Question: What jurisdiction, city, or county is the document associated with?
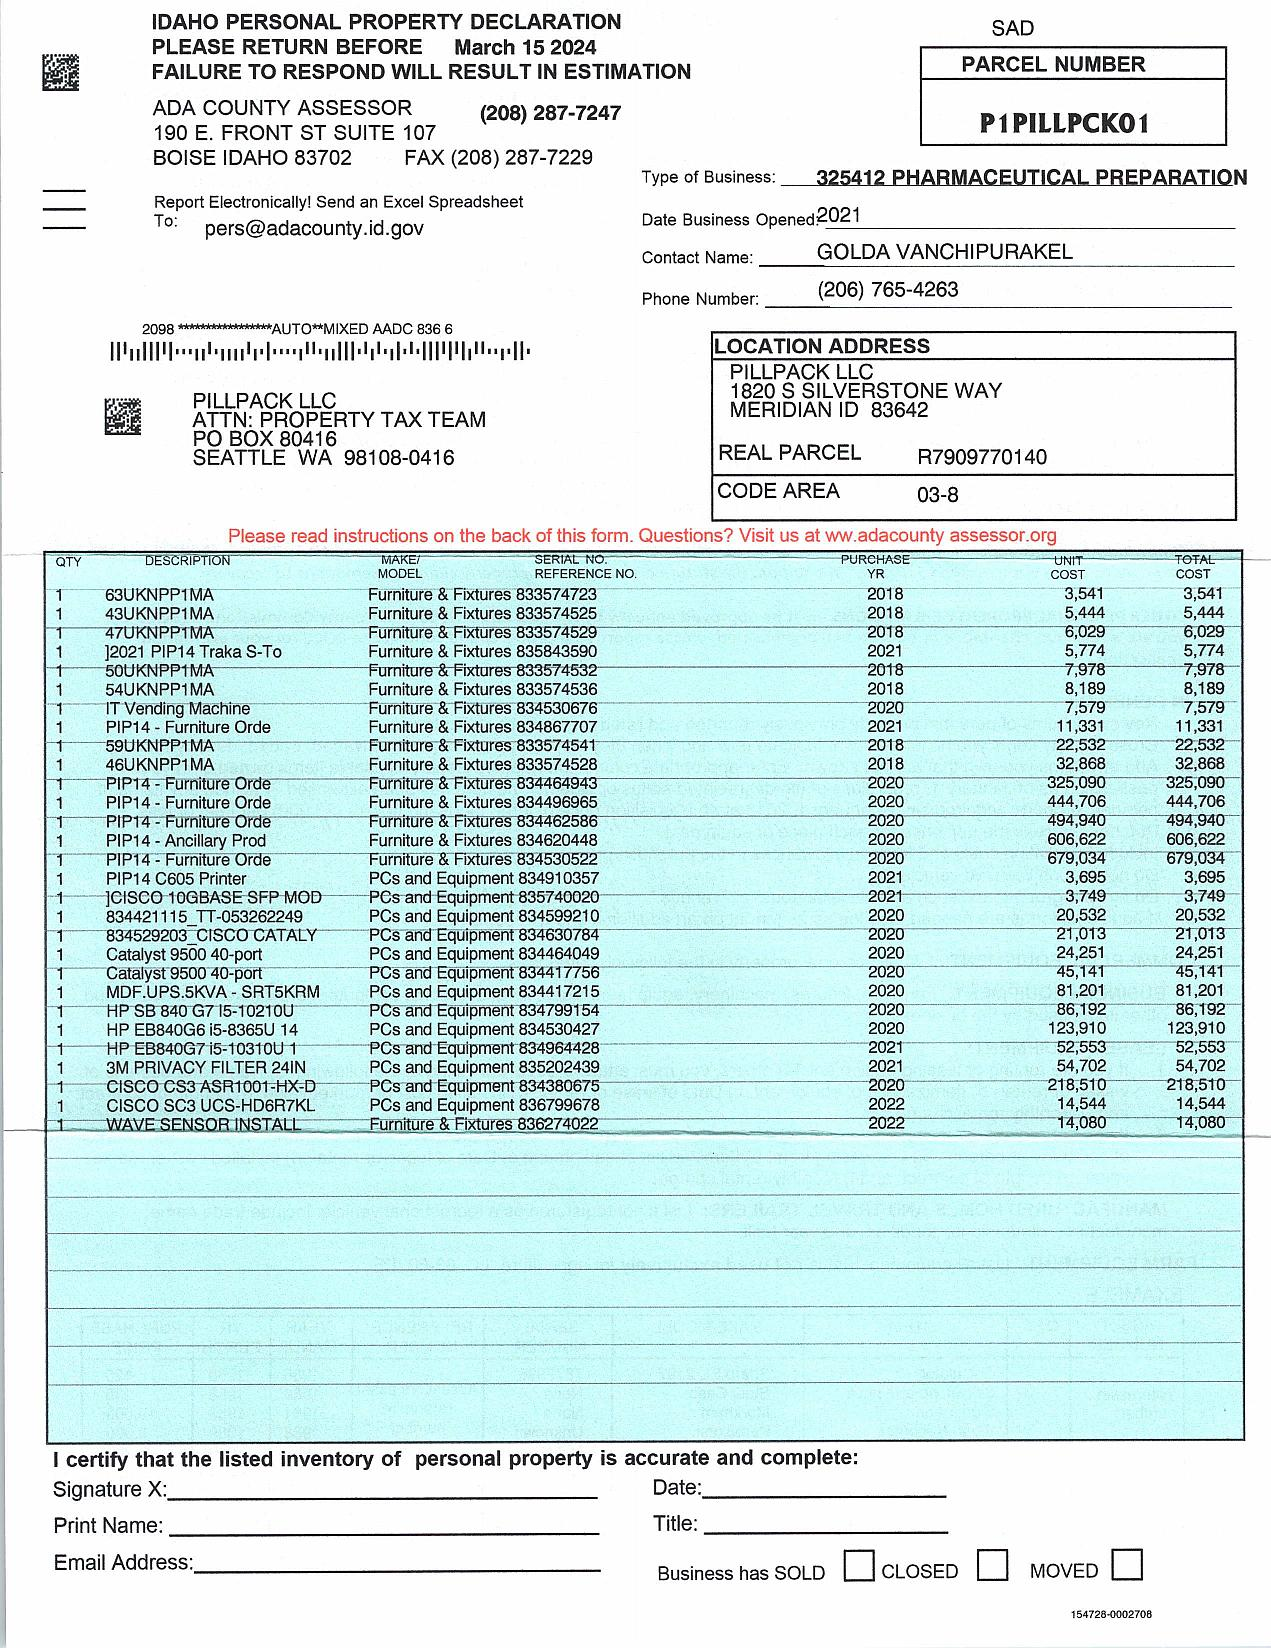
Answer: "ADA COUNTY"